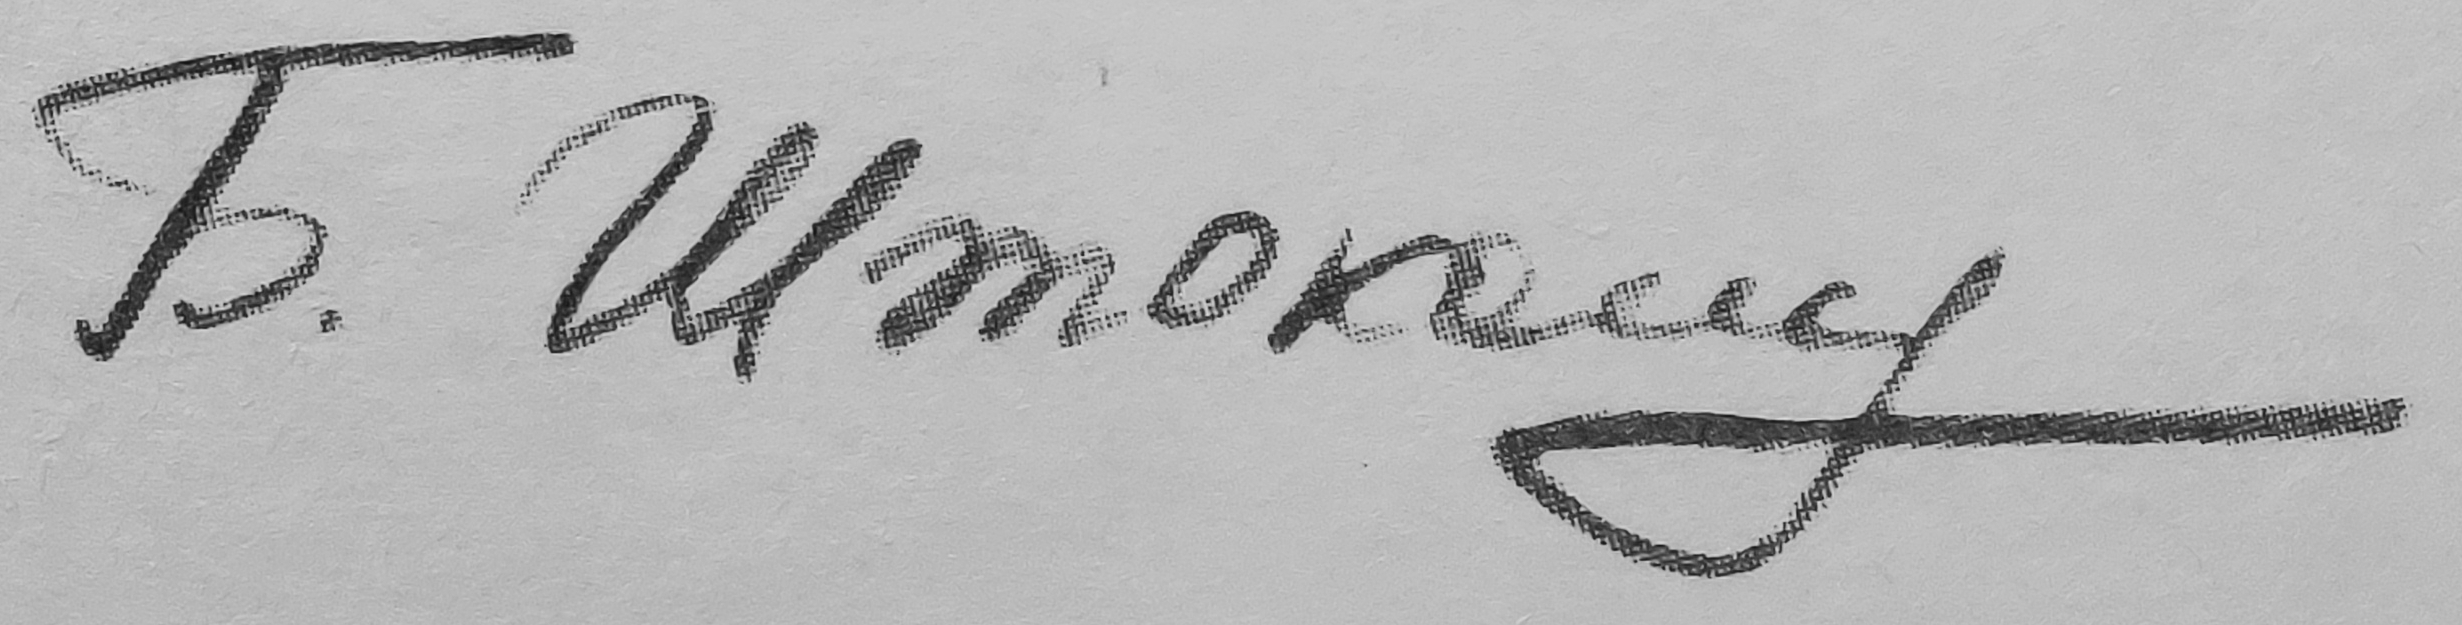
Signature of: boris shtokolov